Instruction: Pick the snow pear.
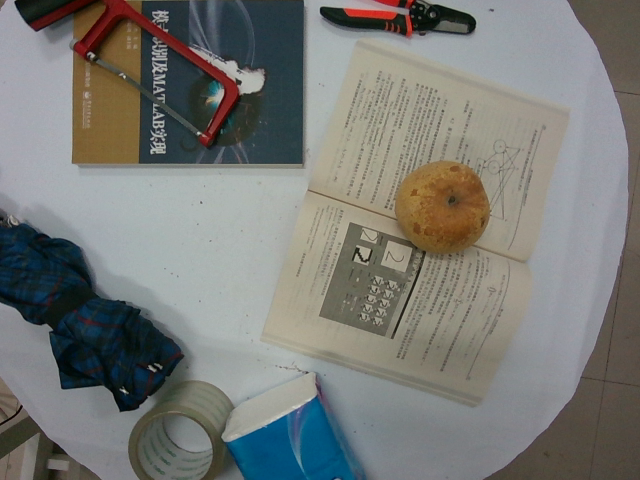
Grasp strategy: vertical